Patient: Male, age 26
A 26-year-old Chinese male was admitted to our hospital due to breathing-related chest pain on the left for 4 days. He was in good health before, had no immunodeficiency diseases, and did not take any immunosuppressive agents. He was a software engineer, with no history of tourism and no history of contact with patients infected with Tropheryma whipplei. Physical examination was normal. The chest CT showed a thick-walled cavity in the left upper lung. Vascular convergence sign and local pleural thickening can be seen (shown in Figure 1). Blood routine test, C-reactive protein, erythrocyte sedimentation rate, procalcitonin, 1,3-beta-d-glucan assay, and endotoxin test were normal. Serological tests of Mycoplasma pneumoniae, Chlamydia pneumoniae, Legionella pneumoniae, respiratory viruses, and HIV were negative. Autoantibodies were all negative. Tuberculosis was suspected first, but tuberculin test was negative. In order to determine the cause of the disease, bronchoscopy was performed and showed normal bronchial mucosa. Bronchoalveolar lavage fluid (BALF) was analyzed by metagenomics next generation sequencing (mNGS). Tropheryma whipplei was detected and it was the only pathogen identified.
The patient was diagnosed with Tropheryma whipplei infection. He was treated with intravenous ceftriaxone (2 g, once daily) for 2 weeks. Then, he received oral administration of trimethoprim-sulfamethoxazole (0.96 g, twice daily). His chest pain was relieved one week after starting treatment. Six weeks after treatment, a follow-up chest CT scan showed that the pulmonary cavity disappeared, leaving only a little patchy infiltration. The pleural thickening was reversed (shown in Figure 2). The patient is still under treatment and follow-up.
Keywords: tropheryma whipplei, whipple’s disease, cavity, pulmonary
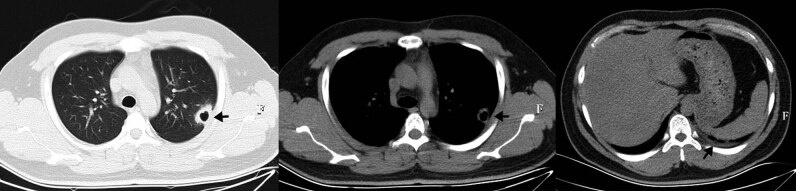
Image caption: Chest CT before treatment, showing a thick-walled cavity in the left upper lung, with smooth inner and irregular outer margins. The adjacent pleural and the left lower pleural were thickened.